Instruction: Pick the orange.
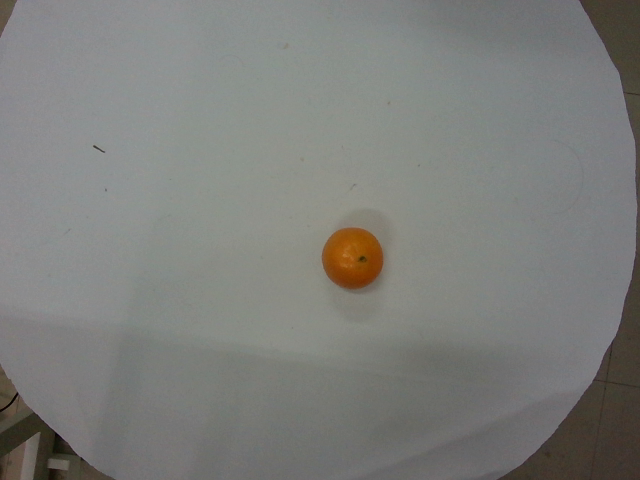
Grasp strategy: vertical